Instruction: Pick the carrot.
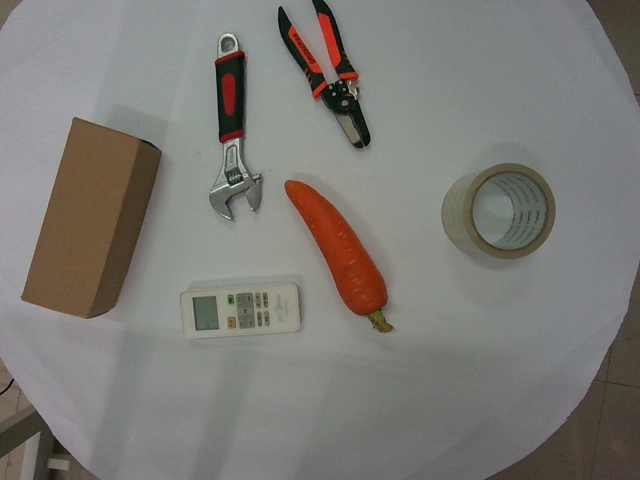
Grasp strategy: vertical